Question: Explain the disease:
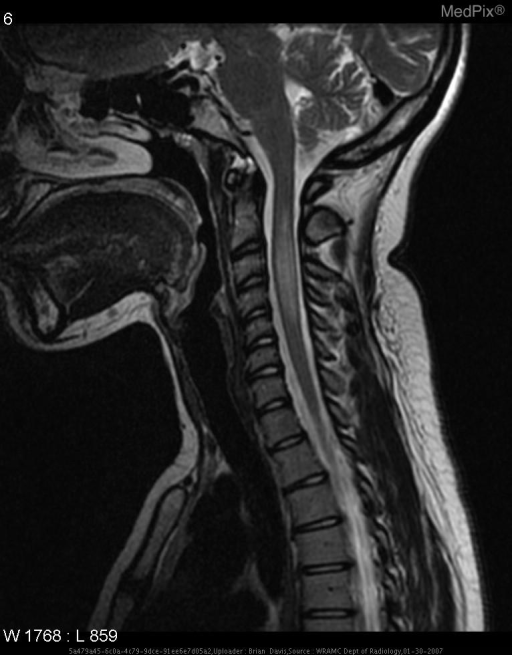
Answer: The disease is discussed as: Multiple Sclerosis
• Idiopathic inflammatory disease of CNS
• Pathologic demyelination and susbsequent axonal degeneration
• Typically presents at 20-45 years of age
• Females affected 2X more than males
• Onset variable: insidious or sudden

Common Presenting Sx:
• Paresthesias
• Weakness
• Impaired coordination
• Optic neuritis (monocular visual impairment)

Additional signs/sx:
• Bladder urgency/retention, constipation, sexual dysfunction, fatigue, depression, diplopia, gait and limb ataxia, and Lhermitte's sign (electrical sensation down the spine on neck flexion)
• Frequently overlooked/mis-diagnosed because initial Sx may resolve spontaneously

• Relapses occur within months or years

• Some patients may have a primary progressive course from onset

• Diagnosis of MS is “ based on the presence of central nervous system (CNS) lesions that are disseminated in time and space with no better explanation for the disease process “